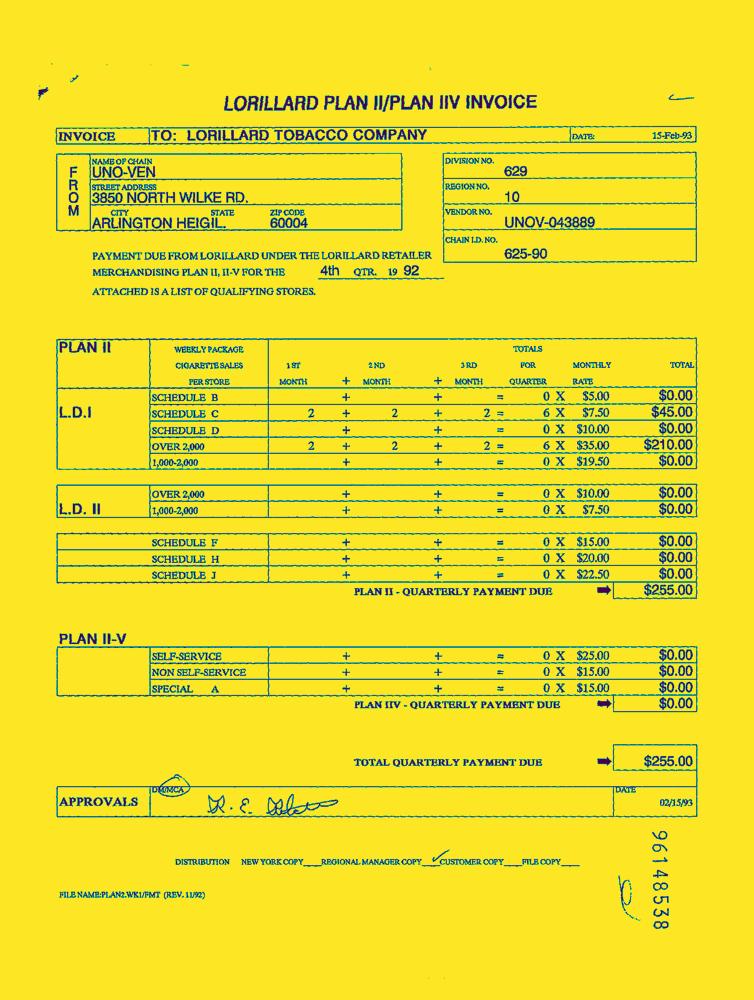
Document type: Invoice-Doc